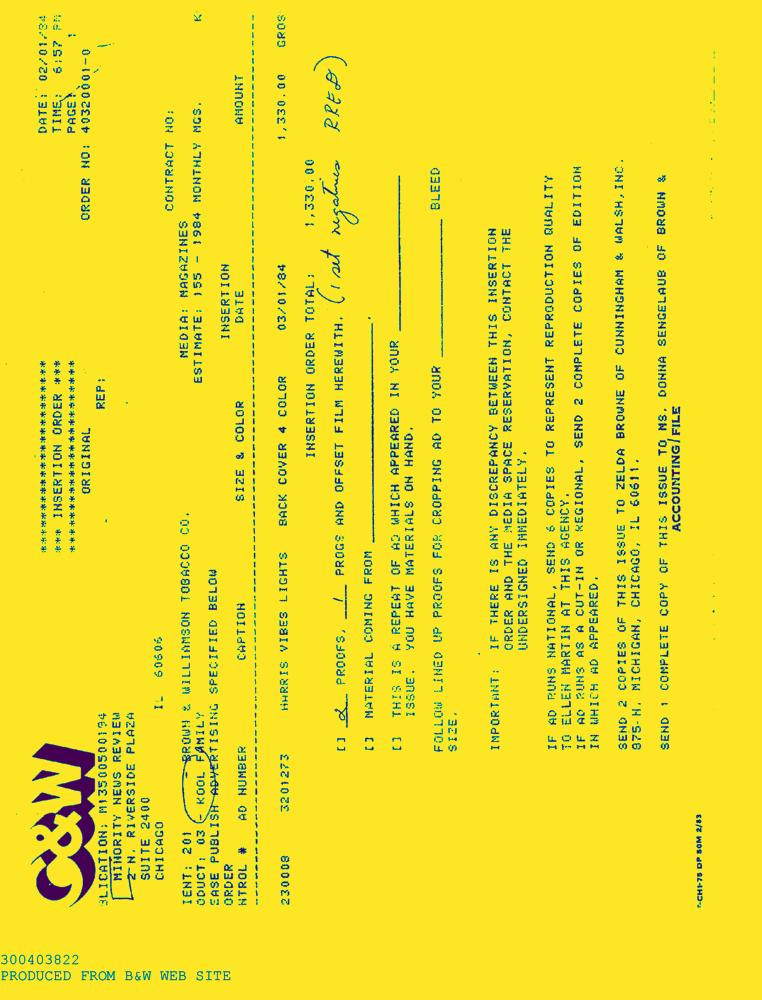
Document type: AD